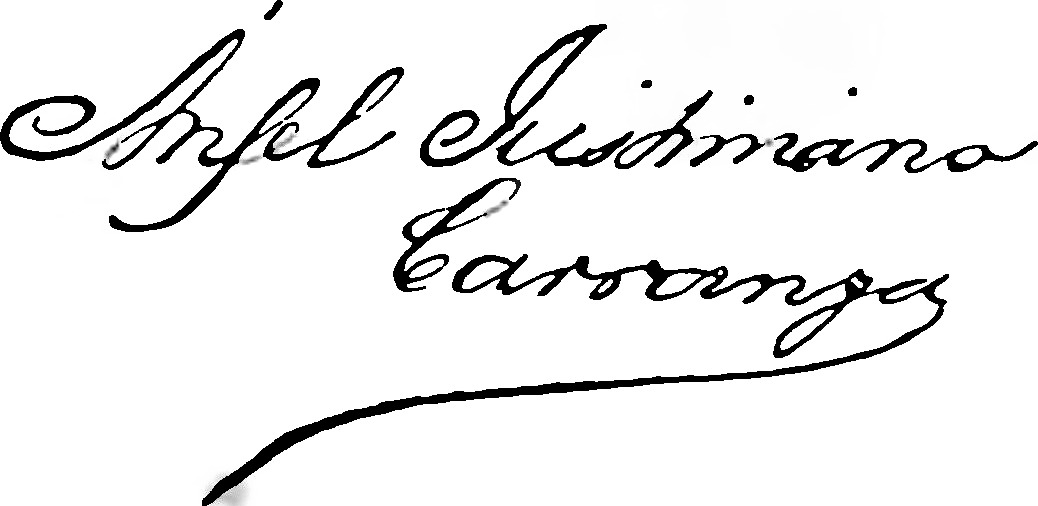
Signature of: ángel justiniano carranza